Question: What might the diagnosis be?
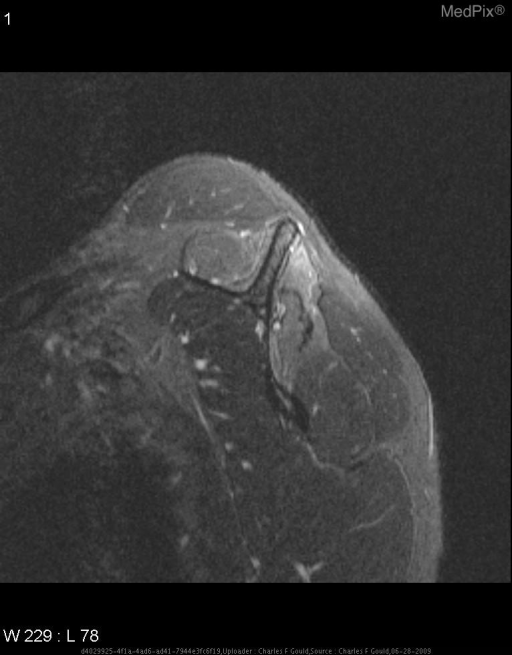
Answer: The possible diagnosis includes •  Traumatic neuropraxia
•  Neuropathy secondary to C-spine DJD
•  Non-specific myositis
•  Muscle belly trauma
•  Nerve compression
•  Rotator cuff tear.